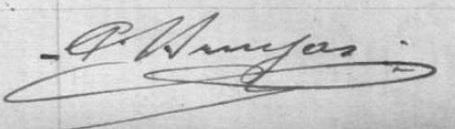
Signature of: q134008149